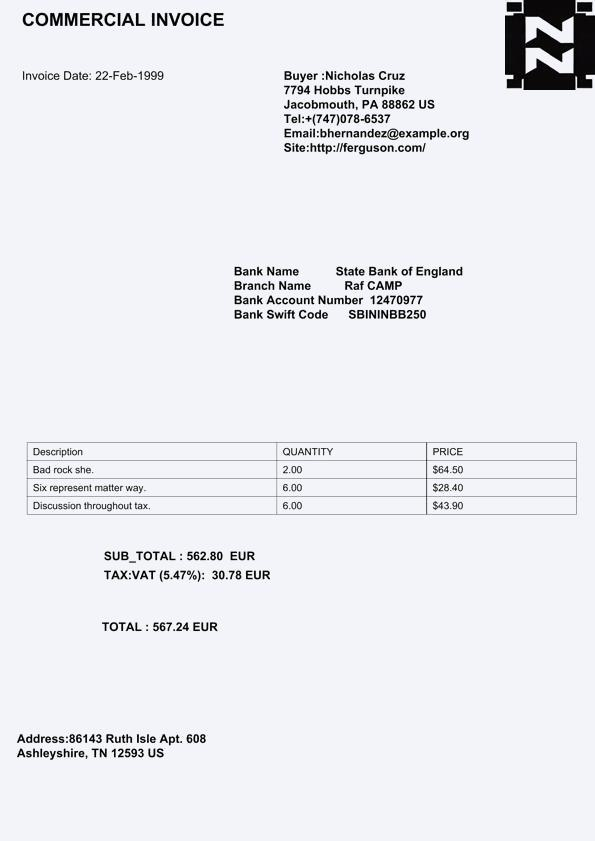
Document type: Invoice